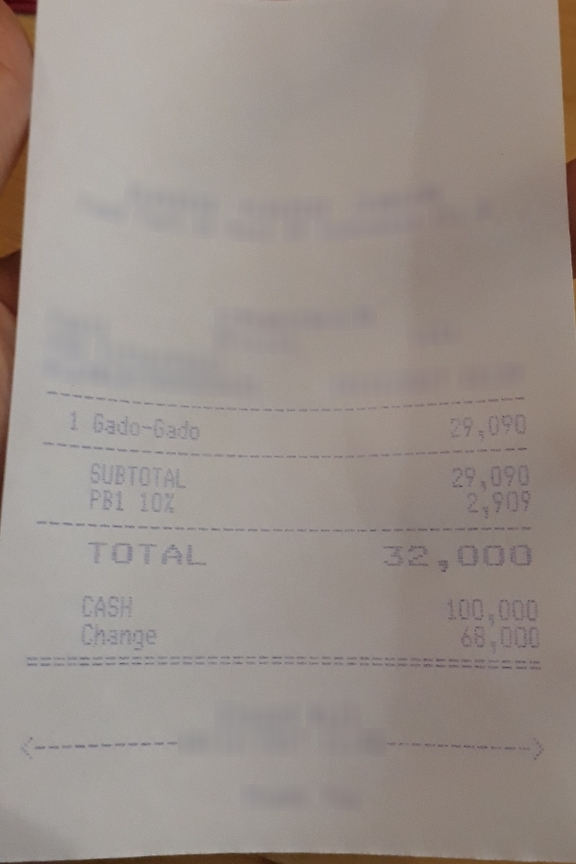
Number of items: 3
Subtotal: 29,090
Tax: 2,909
Total: 32,000
OCR text regions:
text: 1
text: Gado-Gado
text: 29,090
text: SUBTOTAL
text: 29,090
text: PB1
text: 10%
text: 2,909
text: TOTAL
text: 32,000
text: CASH
text: 100,000
text: Change
text: 68,000